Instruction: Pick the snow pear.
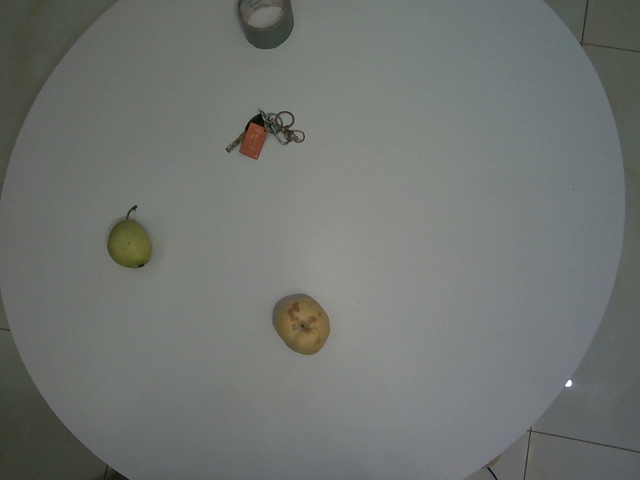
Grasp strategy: vertical